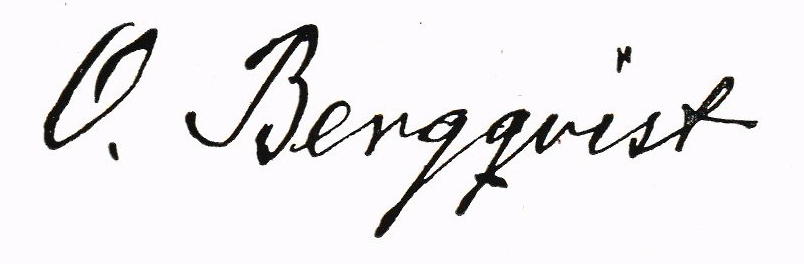
Signature of: olof bergqvist